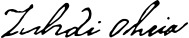
Signature of: zyhdi ohri